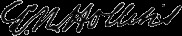
Signature of: george n hollins